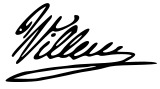
Signature of: william i of the netherlands